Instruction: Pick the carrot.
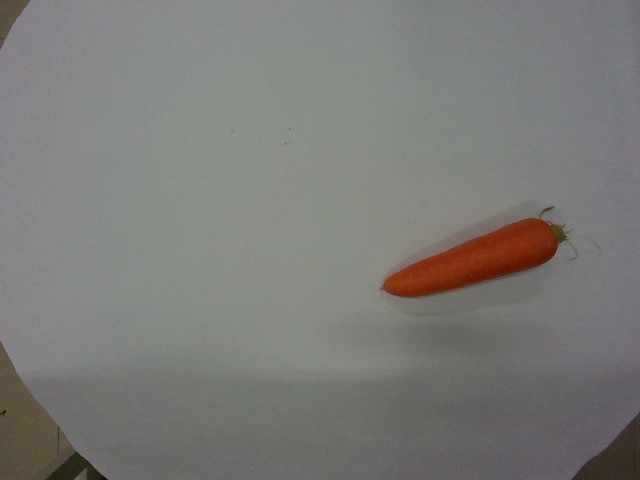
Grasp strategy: vertical